Question: What is the potential diagnosis?
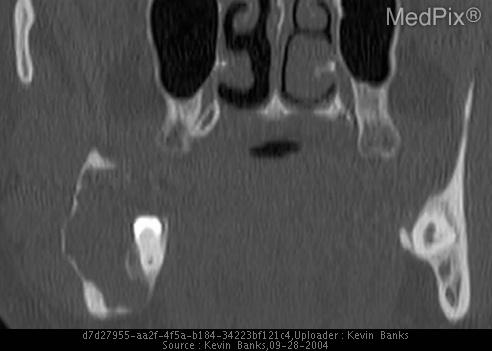
Answer: The possible diagnosis includes Odontogenic keratocyst
Dentigerous cyst
Ameloblastoma
Cemento-osseous dysplasia.